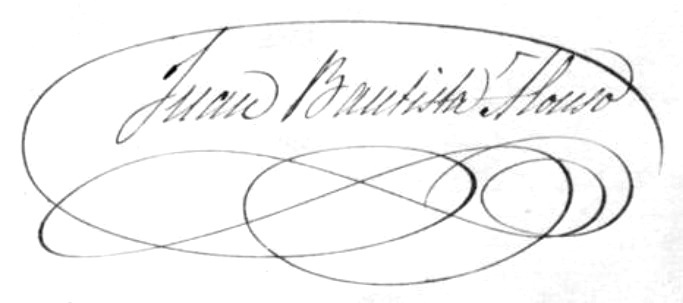
Signature of: juan bautista alonso